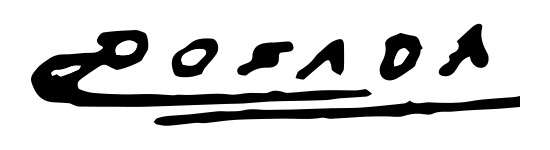
Signature of: josé guadalupe posada